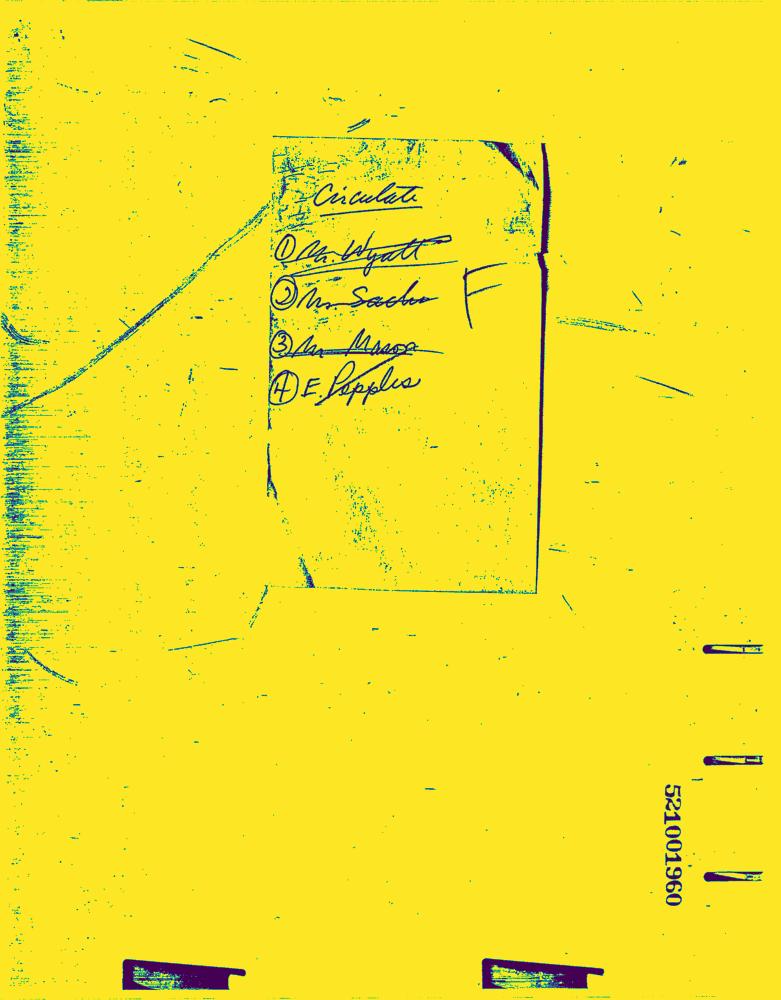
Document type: Letter-Doc